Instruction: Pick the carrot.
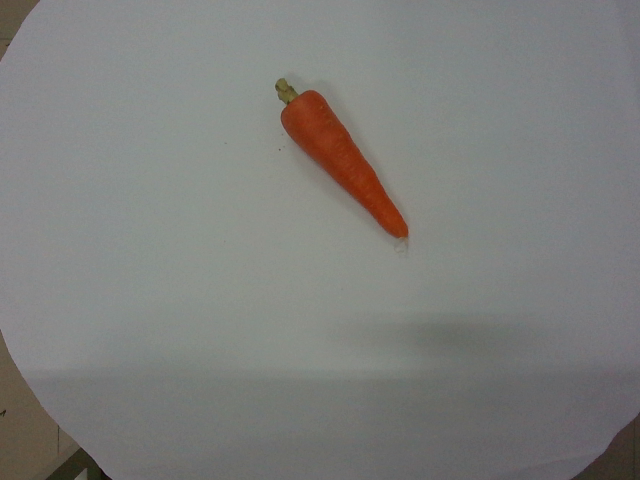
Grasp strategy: vertical